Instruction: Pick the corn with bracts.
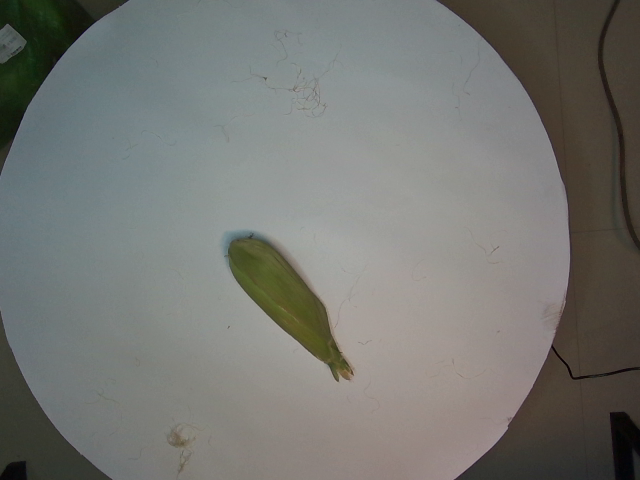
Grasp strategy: vertical